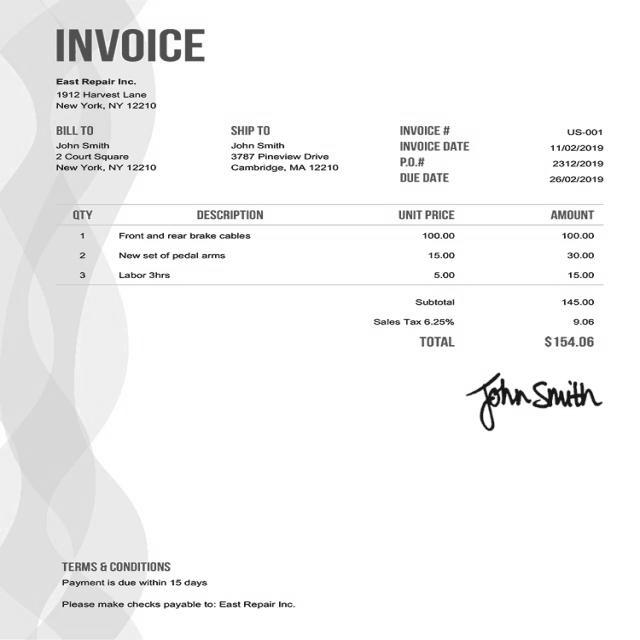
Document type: Invoice